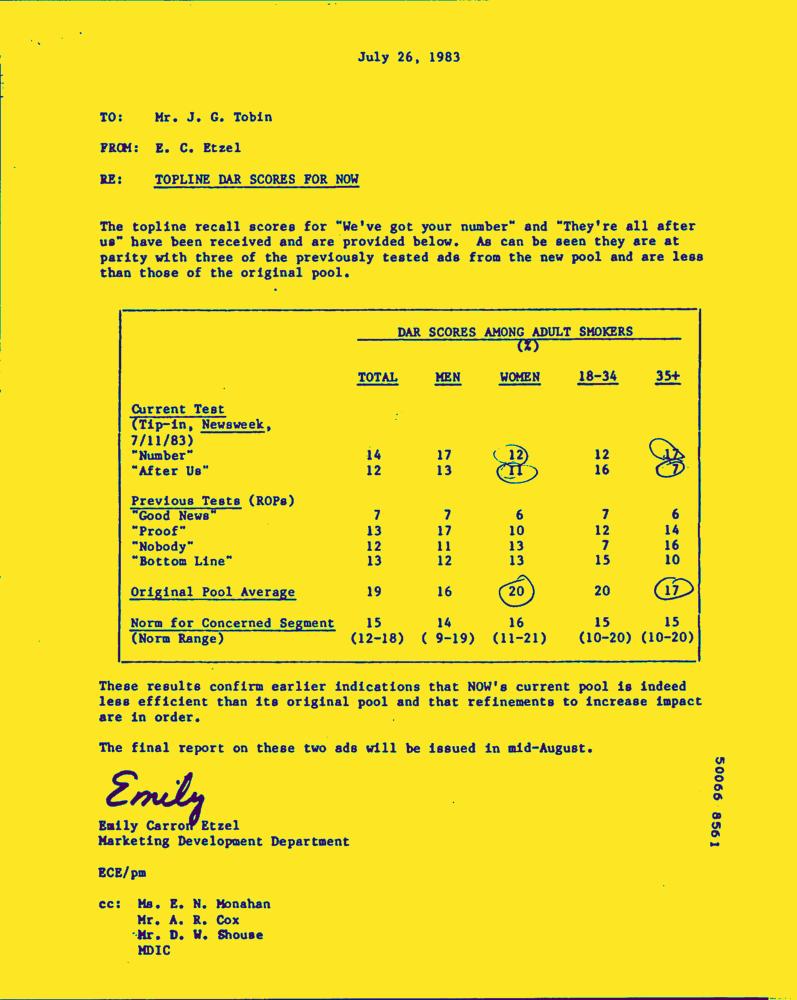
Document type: Letter-Doc